Question: In what way does the history help explain the case?
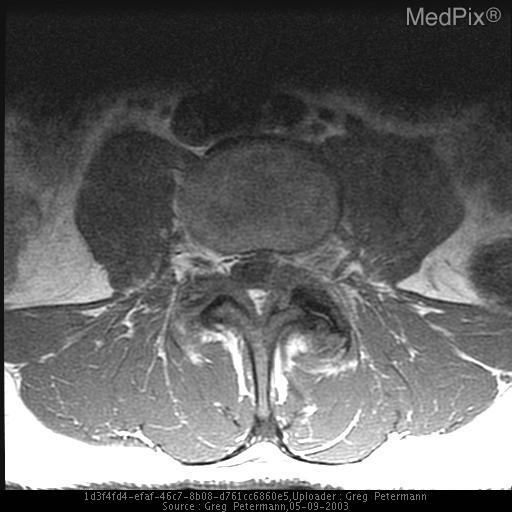
Answer: The patient's history of back pain and left radicular sx is key in understanding the case.